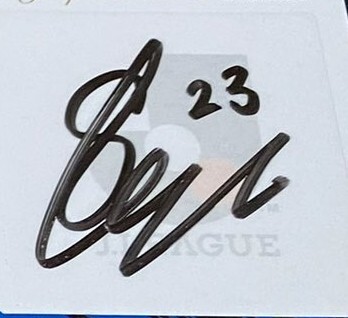
Signature of: shuto inaba